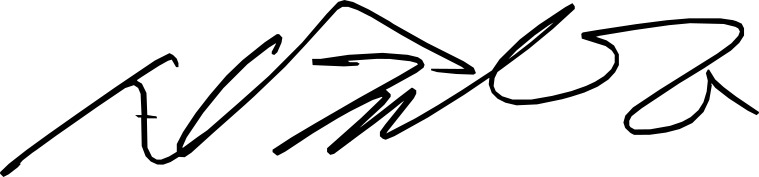
Signature of: shin hyo bum